Question: What type of tax is indicated in the document, personal property or real estate?
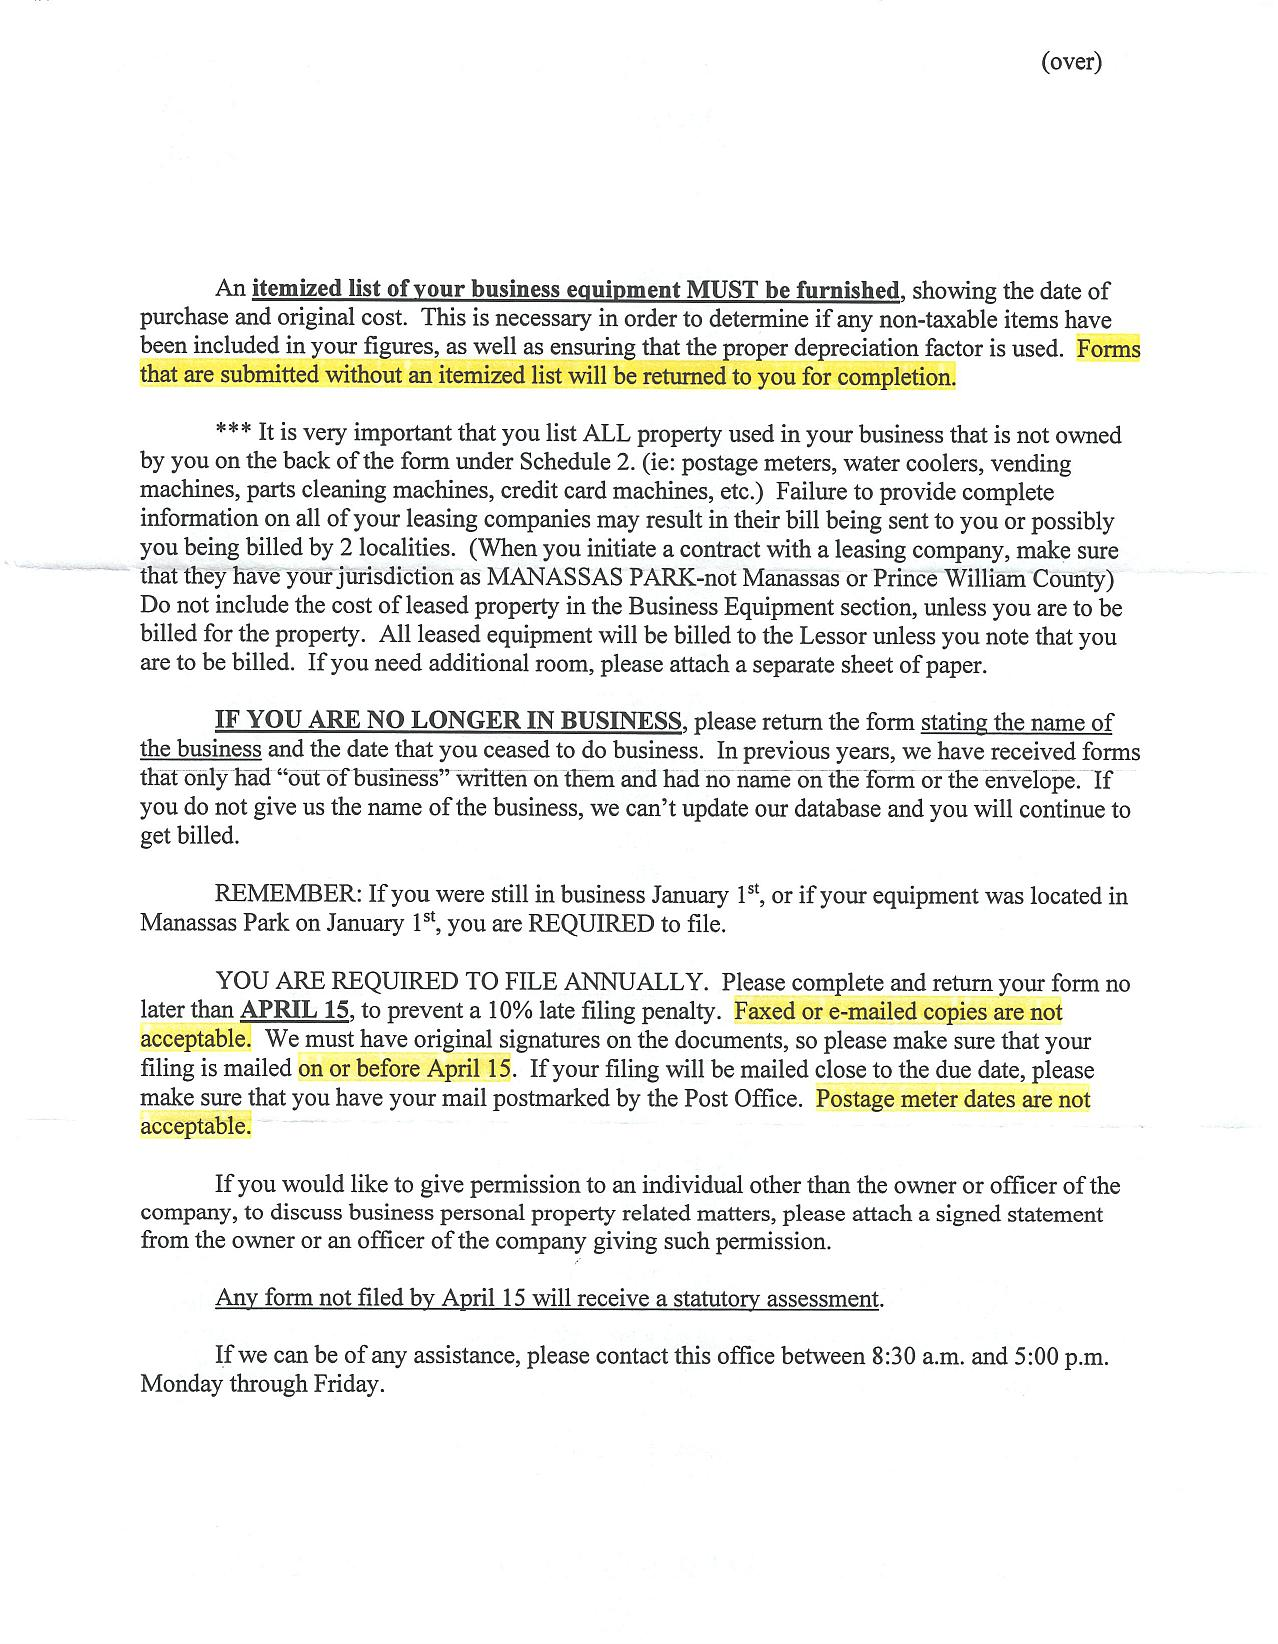
Answer: "Personal Property"